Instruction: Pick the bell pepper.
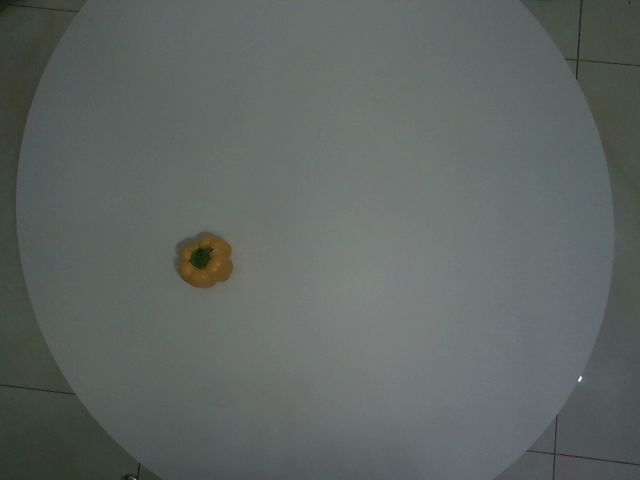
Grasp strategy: vertical